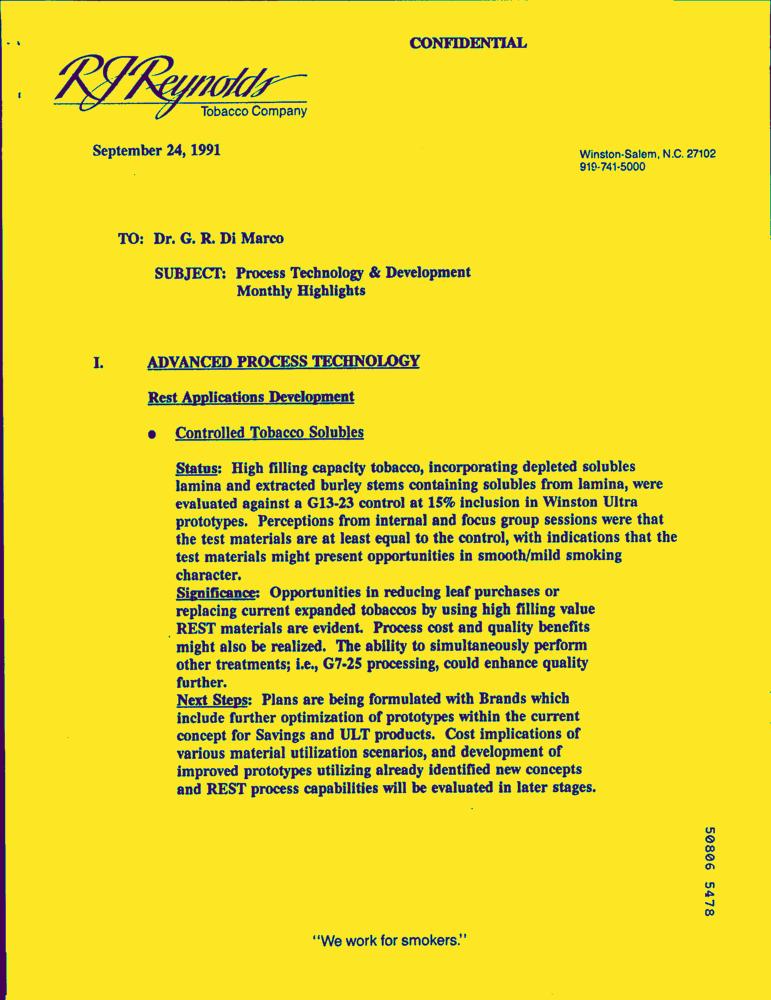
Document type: Letter-Doc